Question: Which state is mentioned in the document?
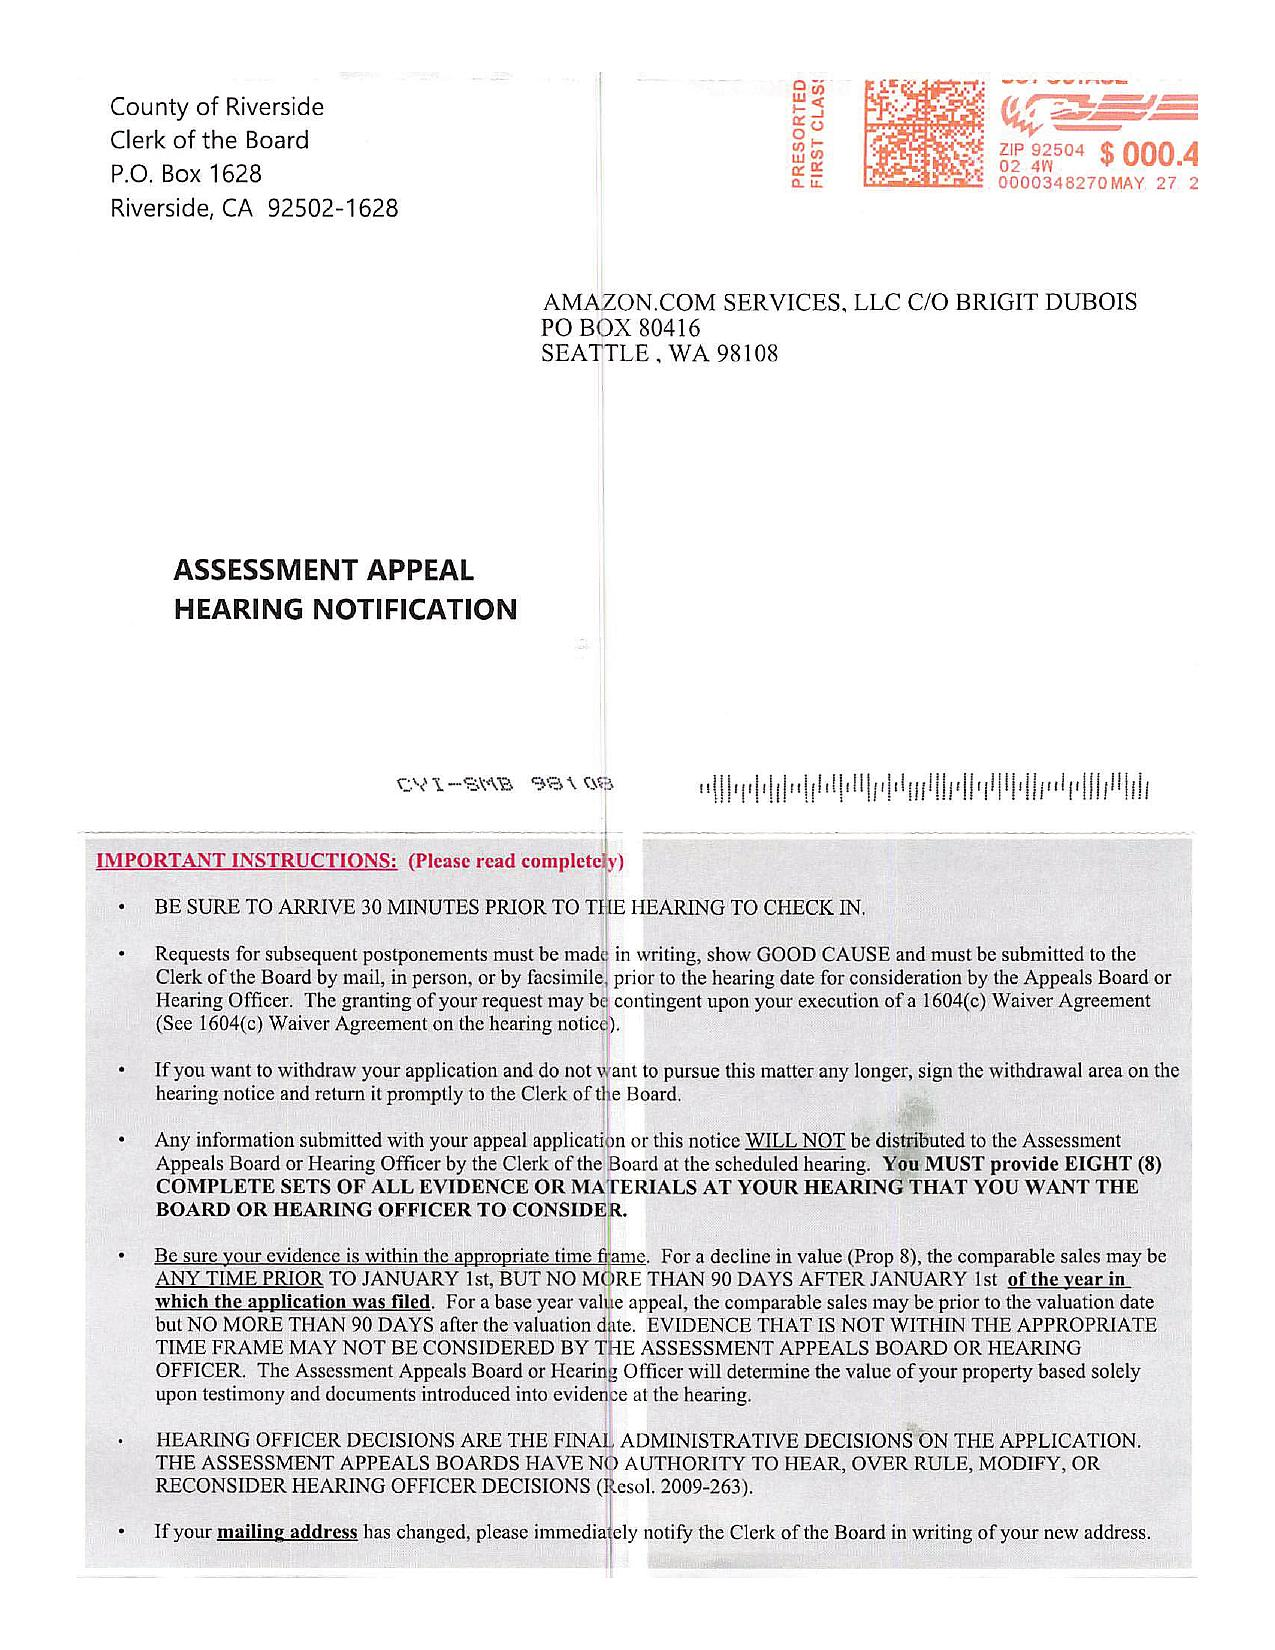
Answer: "CA"